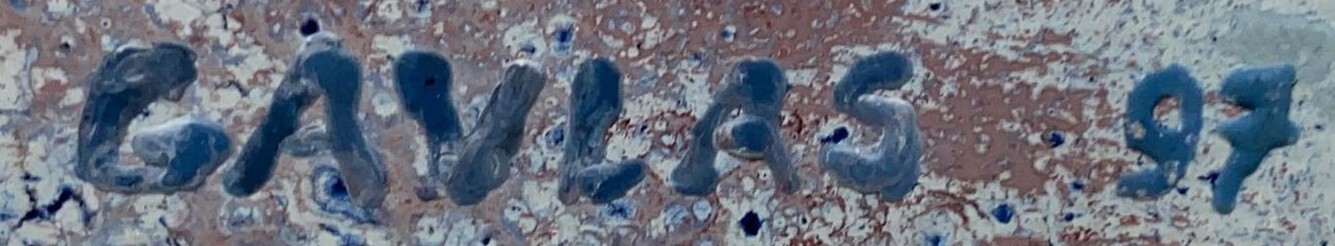
Signature of: antonín gavlas